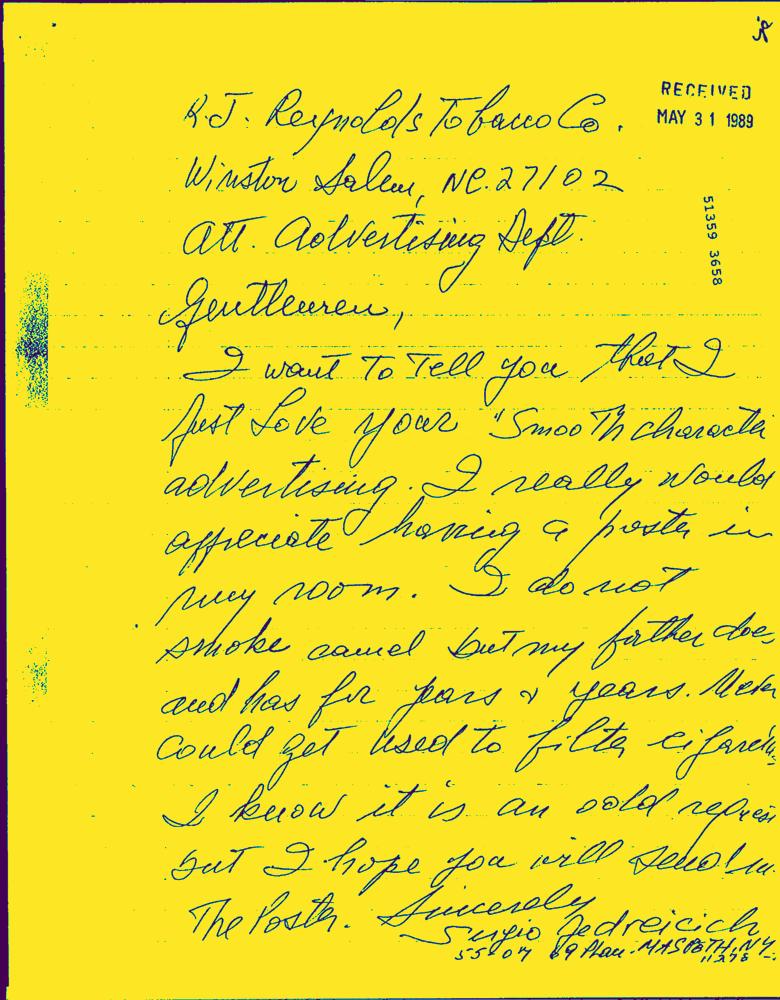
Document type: Hand-Written